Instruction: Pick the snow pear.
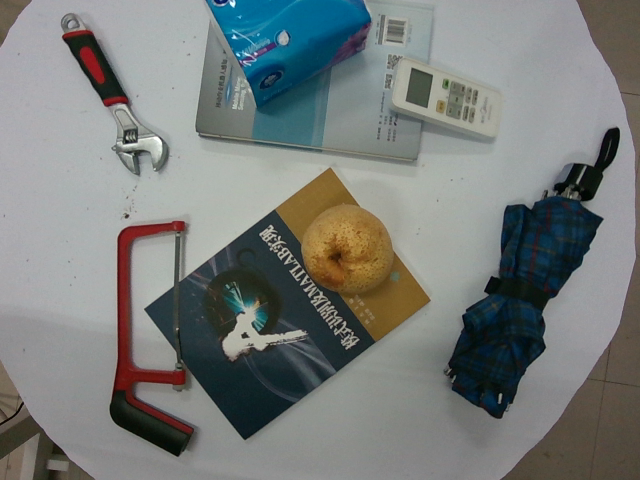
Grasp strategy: vertical